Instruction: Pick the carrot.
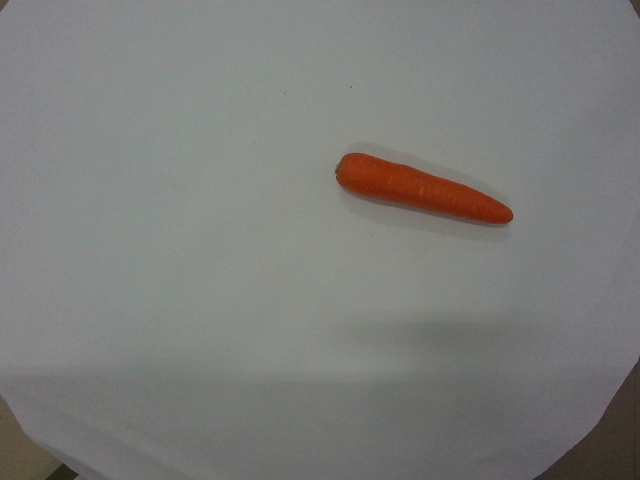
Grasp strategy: vertical